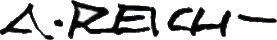
Signature of: albert reich